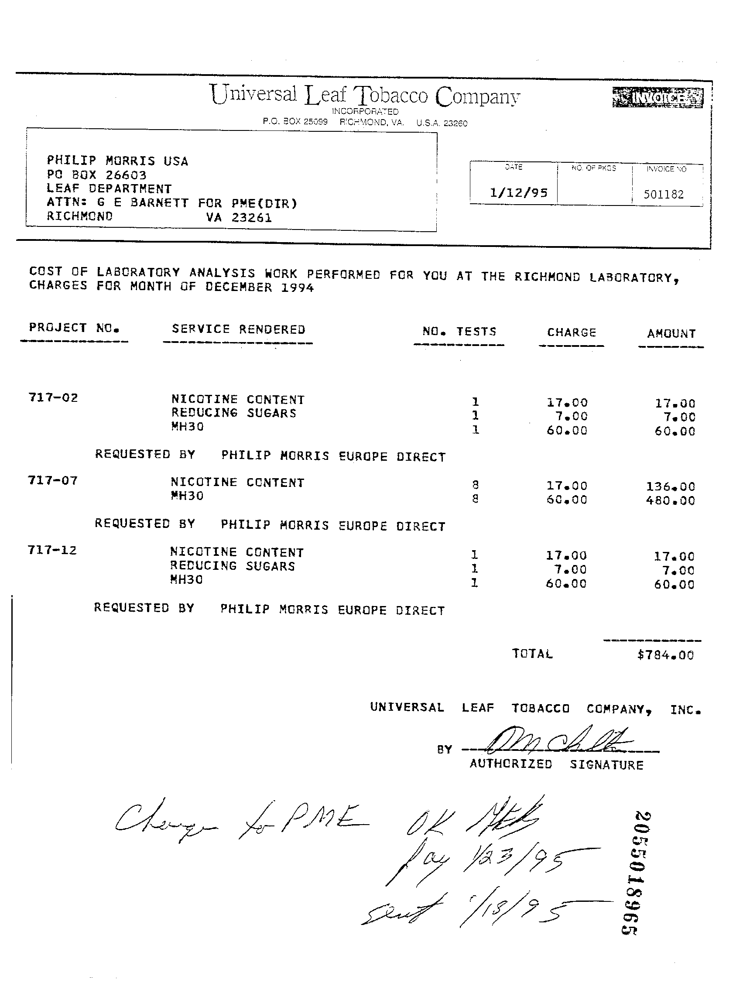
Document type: Invoice